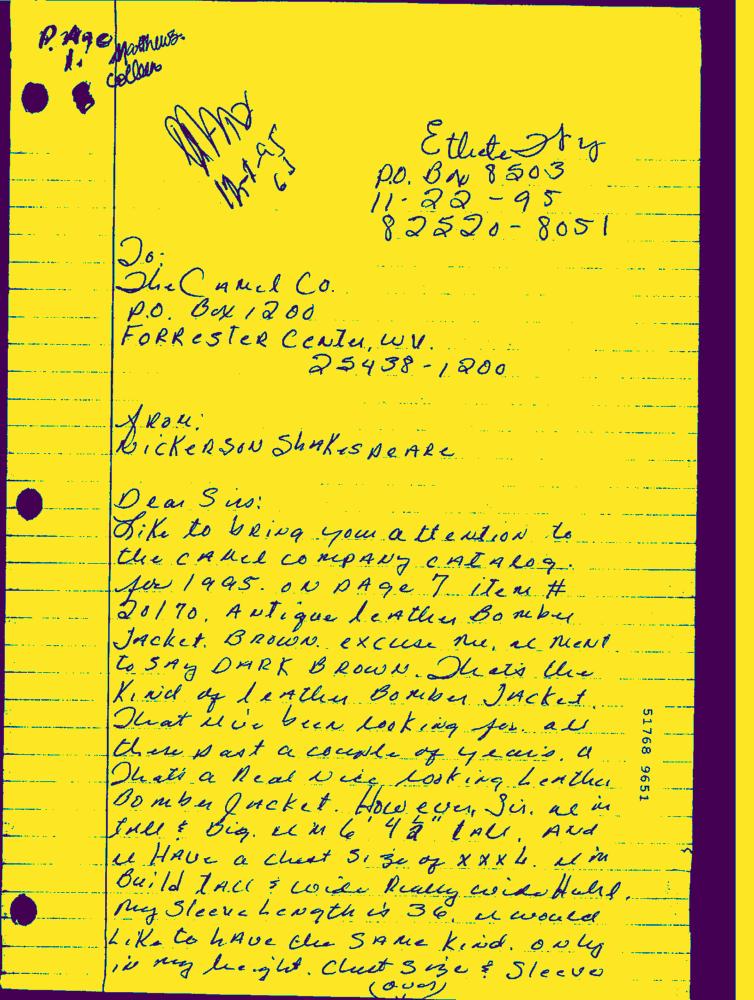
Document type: Hand-Written